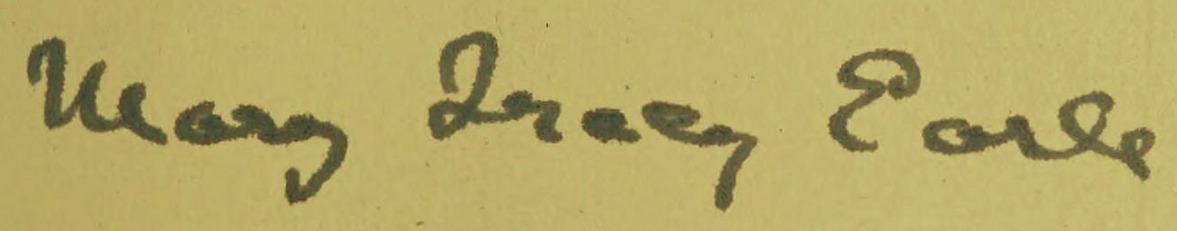
Signature of: mary tracy earle